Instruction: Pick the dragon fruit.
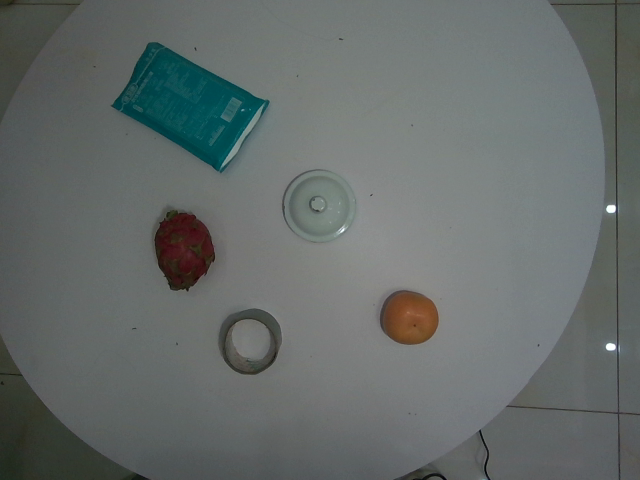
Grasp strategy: vertical